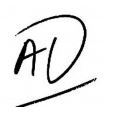
Signature of: alexis denuy